Question: How does the patient history play a role?
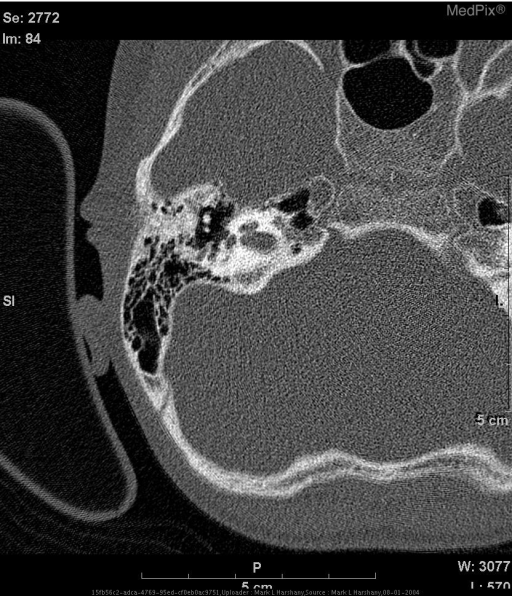
Answer: The patient's history of 9 year old male with left-sided sensorineural hearing loss. is key in understanding the case.